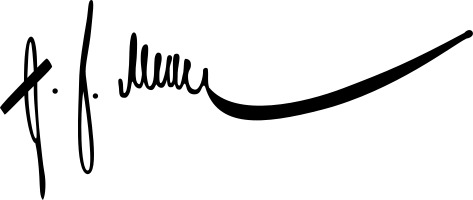
Signature of: alexander von meck